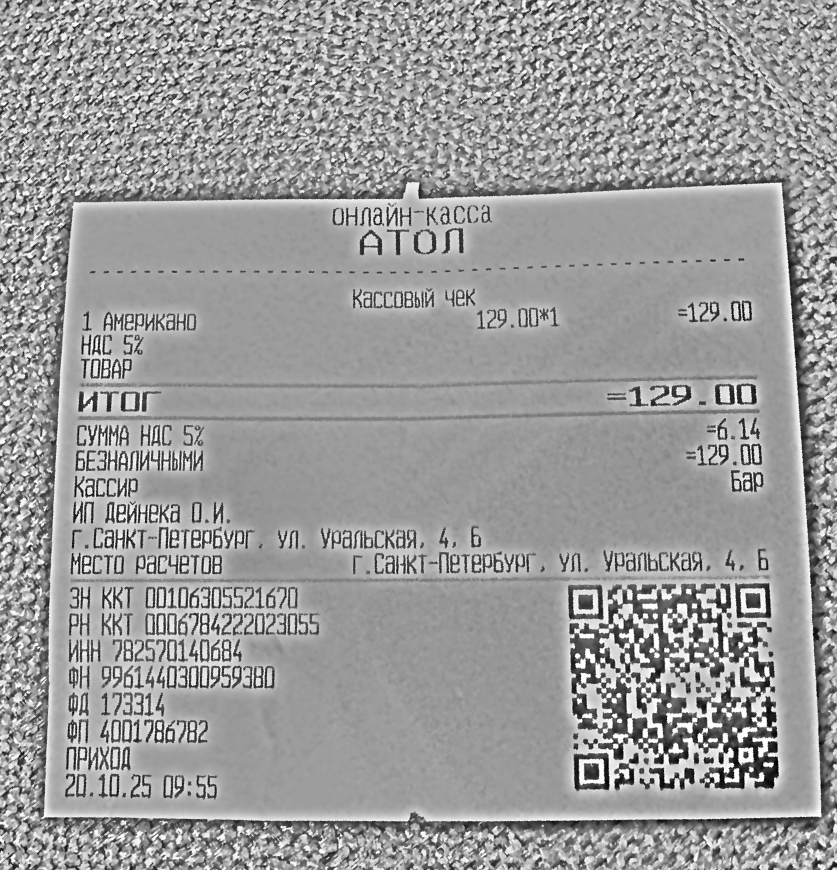
Продавец: ИП Дейнека О. И.
ИНН: 782570140684
Дата: 20.10.25 09:55
Товары: 1 Американо
Количество: 1
Цена: 129.00
Сумма: 129.00
Итого: 129.00